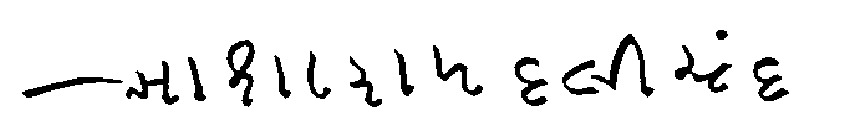
Signature of: asharam dalichand shah